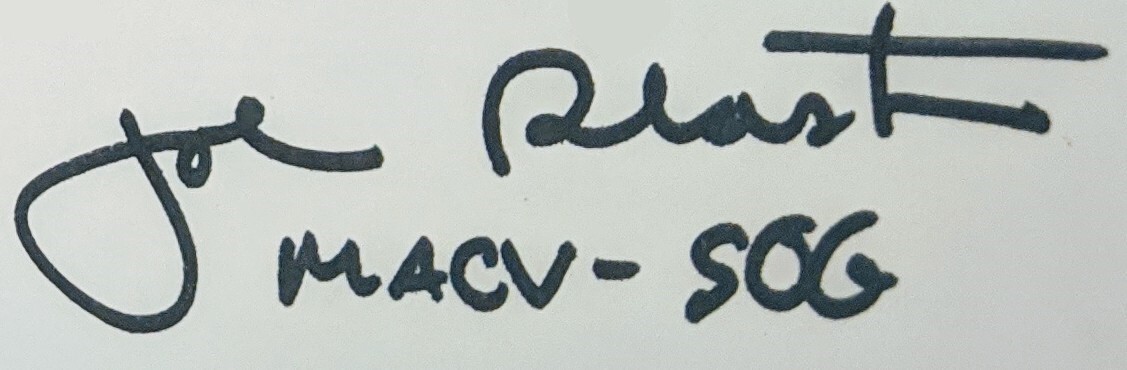
Signature of: john plaster